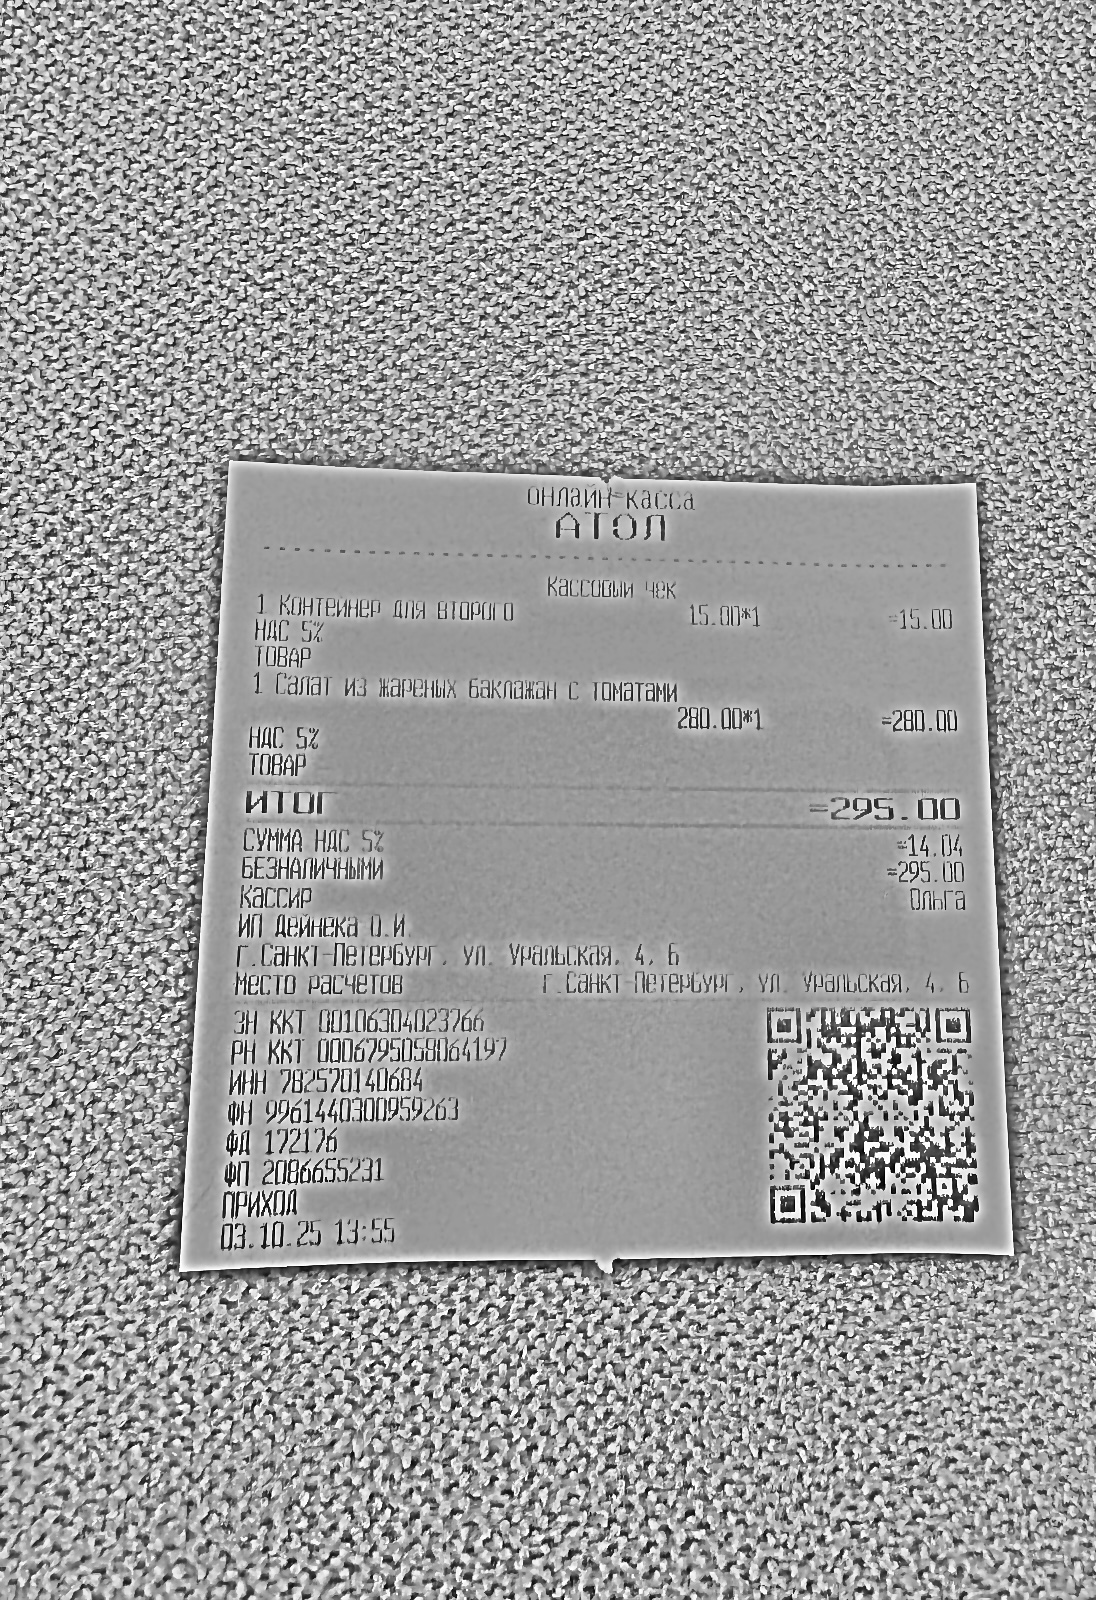
Продавец: ИП Дейнека О.И.
ИНН: 782570140684
Дата: 03.10.25
Товары: 1 Контейнер для второго; 1 Салат из жареных баклажан с томатами
Количество: 1; 1
Цена: 15.00; 280.00
Сумма: 15.00; 280.00
Итого: 295.00